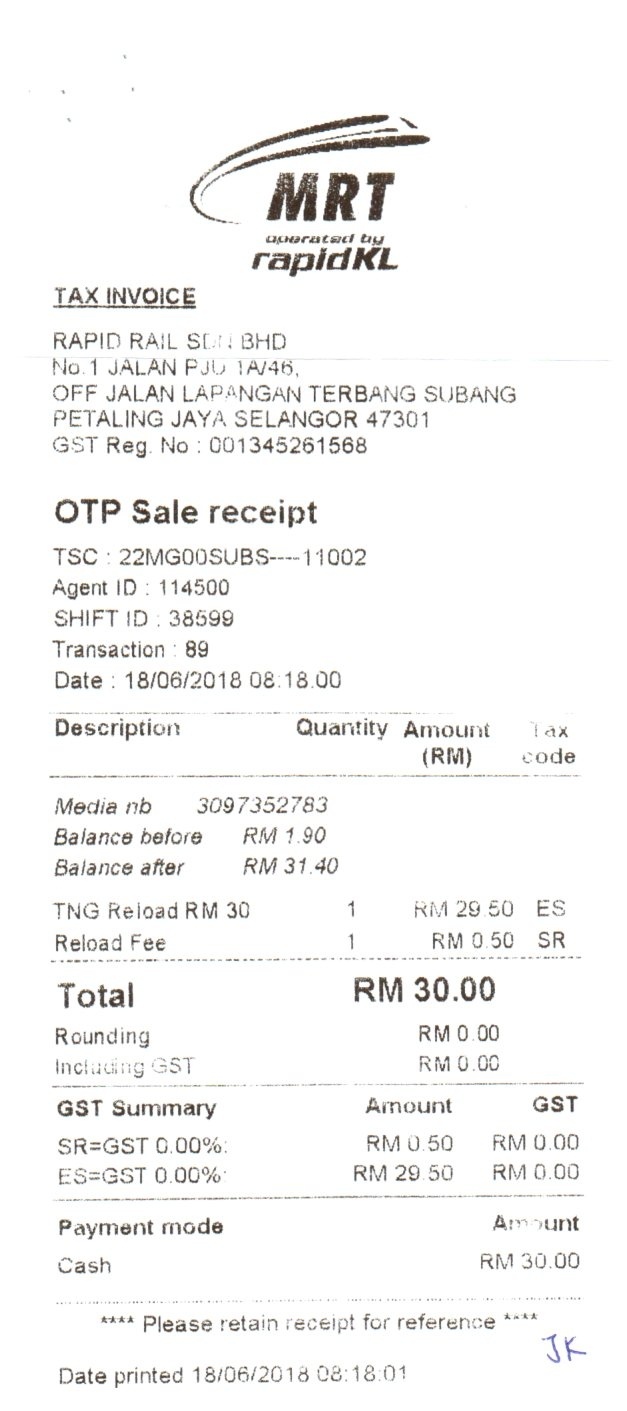
MRT
OPERATED BY
RAPIDKL
TAX INVOICE
RAPID RAIL SDN BHD
NO.1 JALAN PJU 1A/46,
OFF JALAN LAPANGAN TERBANG SUBANG
PETALING JAYA SELANGOR 47301
GST REG. NO : 001345261568
OTP SALE RECEIPT
TSC : 22MG00SUBS----11002
AGENT ID : 114500
SHIFT ID : 38599
TRANSACTION : 89
DATE : 18/06/2018 08:18:00
DESCRIPTION
QUANTITY
AMOUNT
TAX
MEDIA NB
3097352783
BALANCE BEFORE
RM 1.90
BALANCE AFTER
RM 31.40
TNG RELOAD RM 30
RELOAD FEE
1
1
RM 29.50
RM 0.50
ES
SR
TOTAL
RM 30.00
ROUNDING
INCLUDING GST
RM 0.00
RM 0.00
GST SUMMARY
SR=GST 0.00%:
ES=GST 0.00%:
AMOUNT
RM 0.50
RM 29.50
GST
RM 0.00
RM 0.00
PAYMENT MODE
CASH
AMOUNT
RM 30.00
**** PLEASE RETAIN RECEIPT FOR REFERENCE ****
DATE PRINTED 18/06/2018 08:18:01
(RM)
CODE